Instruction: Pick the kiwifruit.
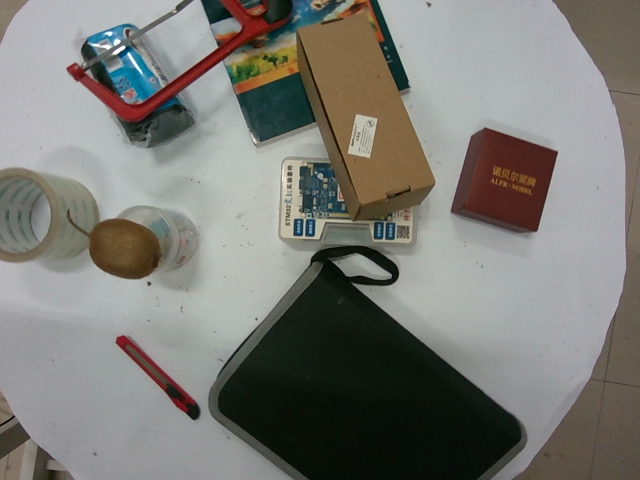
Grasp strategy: vertical